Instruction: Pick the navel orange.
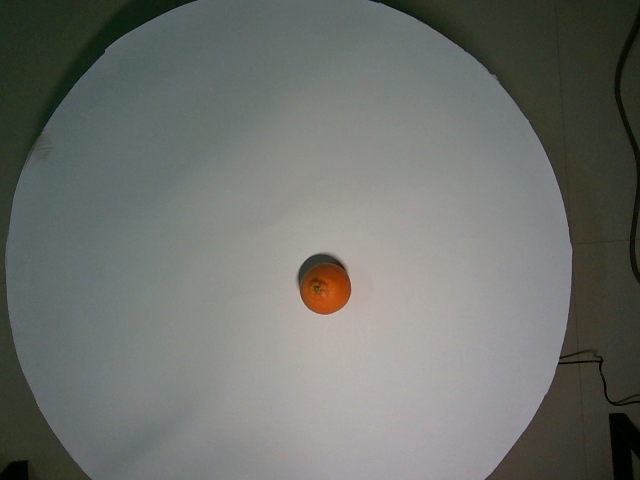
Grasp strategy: vertical